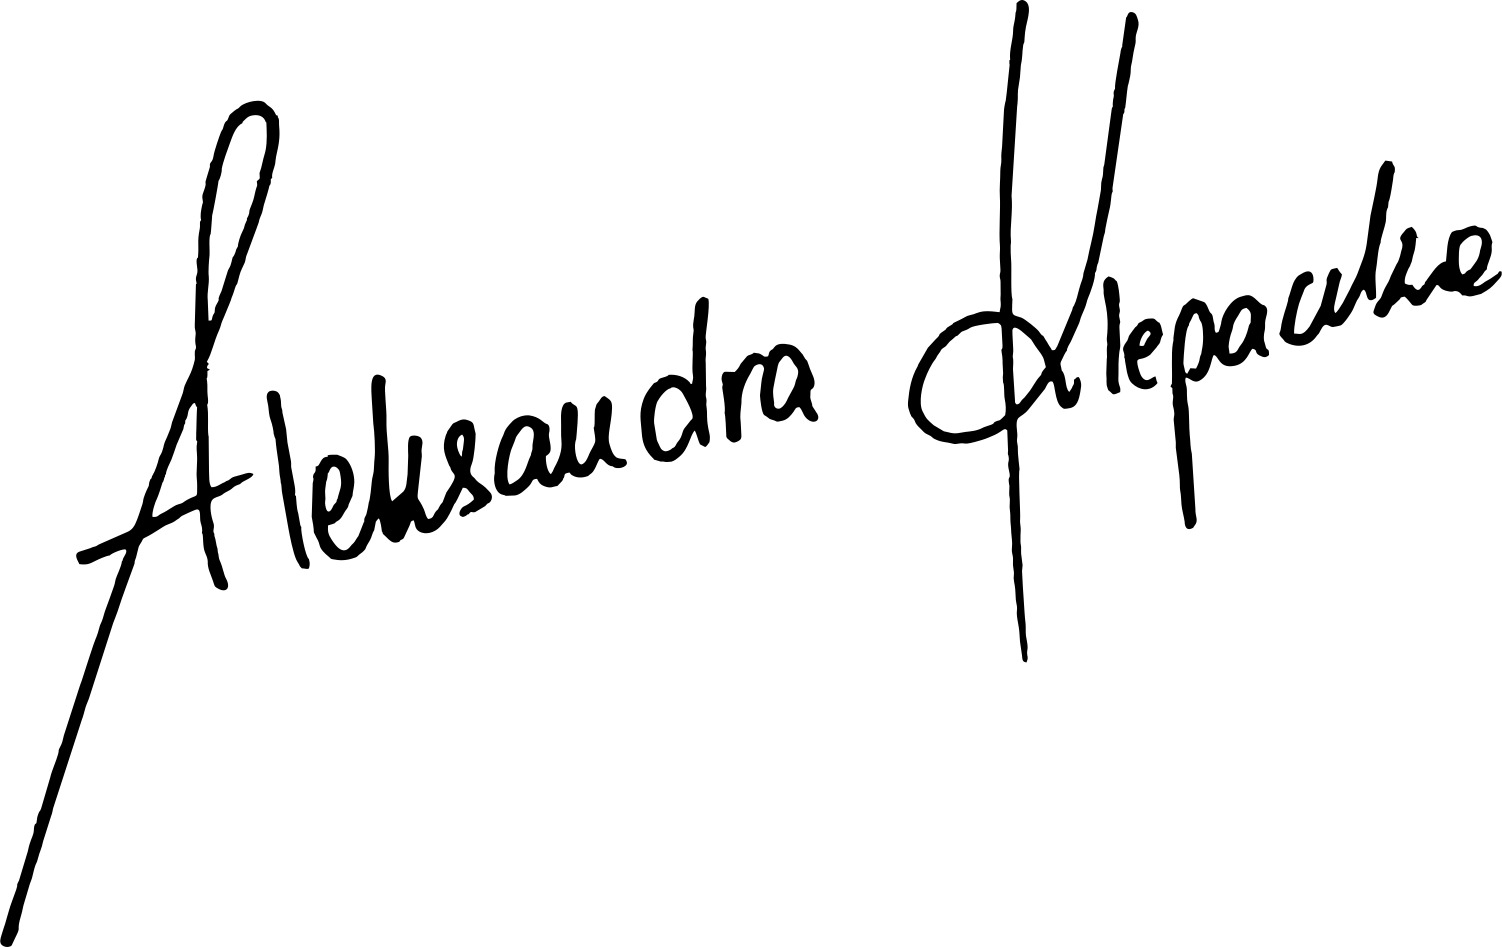
Signature of: aleksandra klepaczka